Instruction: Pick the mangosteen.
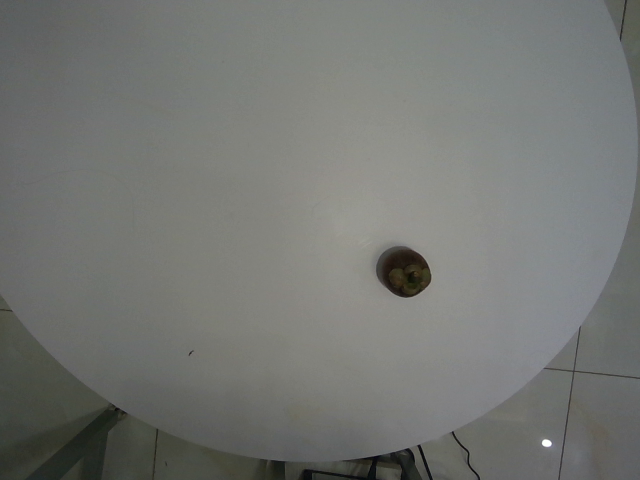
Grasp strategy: vertical